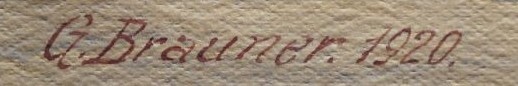
Signature of: gustav brauner